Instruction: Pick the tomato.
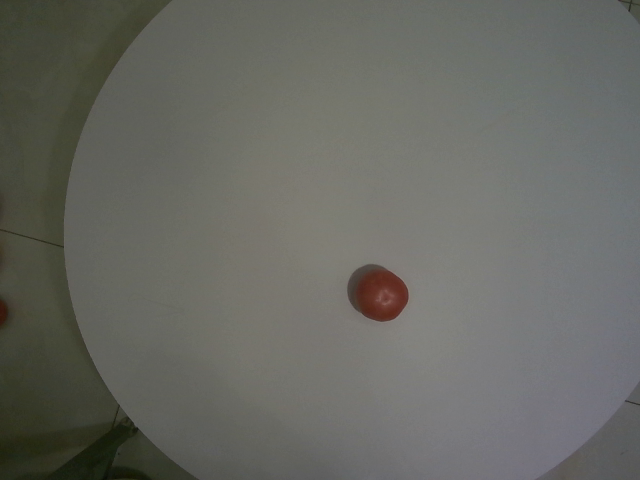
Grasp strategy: vertical